Question: What are the imaging findings?
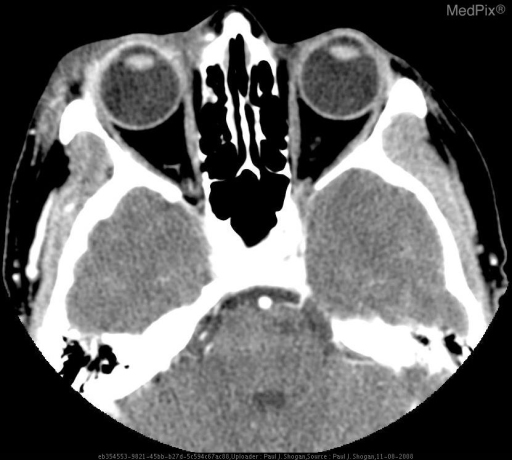
Answer: The imaging shows Contrast enhanced axial and coronal CT images reveal abnormal infiltration and thickening of the right preseptal soft tissues, extending into the right medial canthus. No postseptal extension is noted.  No peripheral enhancing fluid collections are seen.   Additionally, images demonstrate an enhancing lentiform mass along the superoposterior aspect of the right globe. Contrast enhanced axial and coronal CT images reveal abnormal infiltration and thickening of the right preseptal soft tissues, extending into the right medial canthus. No postseptal extension is noted.  No peripheral enhancing fluid collections are seen..